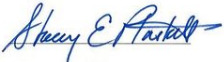
Signature of: stacey plaskett